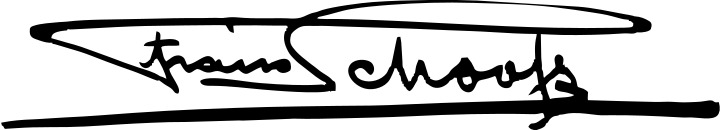
Signature of: frans schoofs